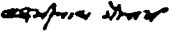
Signature of: laxmi nath gautam